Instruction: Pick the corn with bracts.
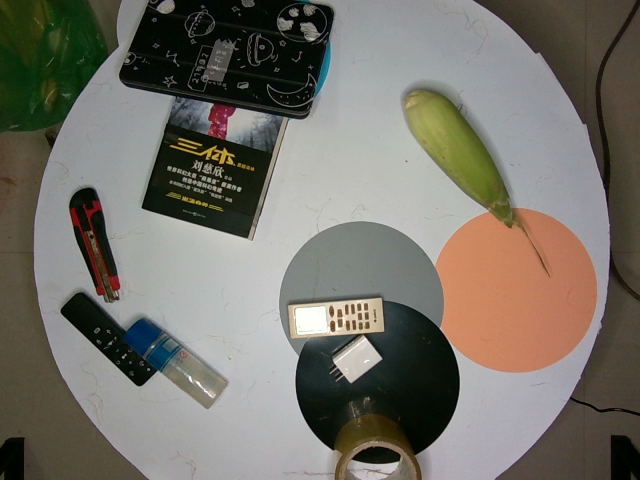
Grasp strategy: vertical